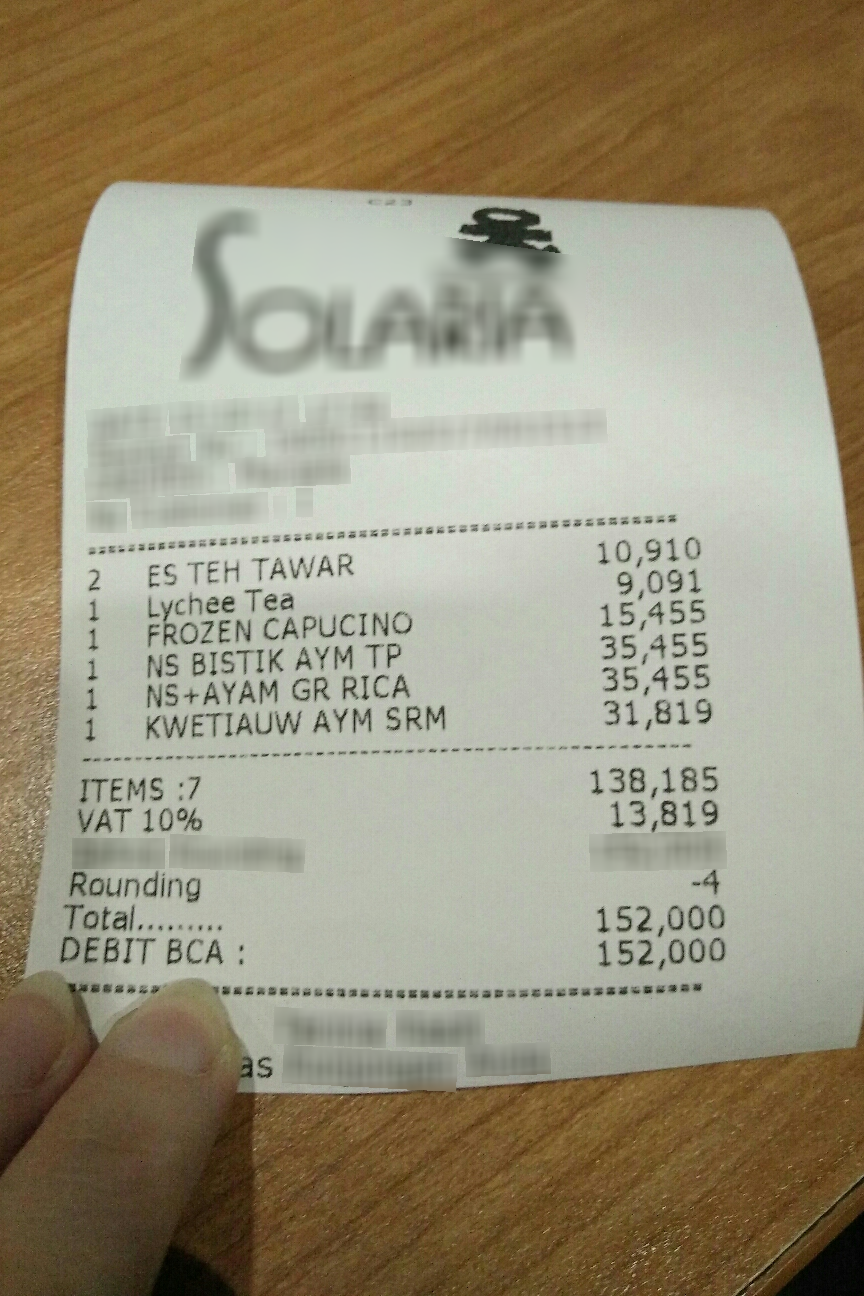
Number of items: 6
Subtotal: 138,185
Tax: 13,819
Other charges: -4
Total: 152,000
OCR text regions:
text: ES
text: TEH
text: TAWAR
text: 2
text: 10,910
text: 138,185
text: VAT
text: 10%
text: 13,819
text: Rounding
text: -4
text: Total
text: 152,000
text: DEBIT
text: BCA:
text: 152,000
text: ITEMS:
text: 7
text: Lychee
text: Tea
text: 1
text: 9,091
text: FROZEN
text: CAPUCINO
text: 1
text: 15,455
text: NS
text: BISTIK
text: AYM
text: TP
text: 1
text: 35,455
text: NS+AYAM
text: GR
text: RICA
text: 1
text: 35,455
text: KWETIAUW
text: AYM
text: SRM
text: 1
text: 31,819